Please extract the written amount, numerical amount, recipient's name, date on the cheque, and the bank's name from the image.
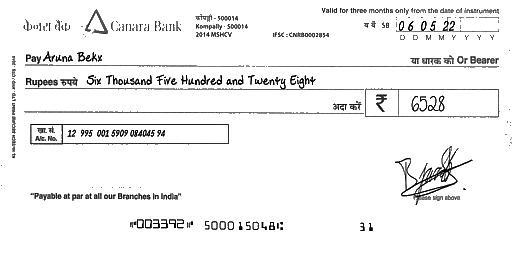
amt_in_words: Six Thousand Five Hundred and Twenty Eight
amt_in_figures: 6528
payee_name: Aruna Bekx
bank_name: Canara Bank
cheque_date: 06/05/22